Patient: Unknown, age 45
A 45-year-old, men who have sex with men (MSM) patient with no significant, past medical history presented with the complaint of one week's duration of abdominal pain and fever of later onset (Day 1). The patient reported a weight loss of 10 kg over the past two months but denied respiratory symptoms, such as cough, dyspnea, and sputum, and asthenia. Physical examination revealed body temperature 37.9 C, heart rate 125 beats per minute, respiratory rate 20 breaths per minute, and oxygen saturation 95% on ambient air. Physical examination revealed normal lung sounds and no abdominal mass and tenderness. Laboratory tests revealed normal leucocytes (8200/muL) with lymphopenia (lymphocyte count 650/muL) and a low CD4 count (14/muL), anemia (hemoglobin 10.7 g/dL), thrombocytopenia (platelets 136,000/muL), hypoalbuminemia (albumin 2.7 g/dL), elevated lactate dehydrogenase (277 IU/L), C-reactive protein (29.41 mg/dL), serum beta-d-Glucan 127.6 pg/mL (positive >= 80 pg/mL), and 54,000 copies/mL of HIV viral load. Based on these findings, HIV infection was diagnosed. A chest x-ray and Chest computed tomography (CT) revealed multiple lung cysts, respectively (Fig. 1 (A), (B)). In addition, abdominal contrasted CT revealed multiple hypodense cystic lesions in the spleen (Fig. 2. (A), (B)). Pneumocystis jirovecii pneumonia (PCP)was diagnosed on the basis of chest CT findings and elevated beta-D-glucan, and a 21-day course of trimethoprim/sulfamethoxazole was administered (the trimethoprim component of 5 mg/kg per day was given three times daily). Initially, extrapulmonary tuberculosis and lymphoma were considered as the differential diagnosis of the splenic lesions. A QuantiFERON-TB Gold Plus test returned negative. An ultrasound-guided needle biopsy of the spleen was performed on Day 4, and histological analysis revealed infiltration of foamy macrophages without granulomatous inflammation and lymphoid cells (Fig. 3 (A)). Although gram staining and Auramine-rhodamine staining did not reveal any bacteria and acid-fast bacilli, respectively, Grocott's methenamine silver staining revealed spherical cysts compatible with P. jirovecii (Fig. 3. (B)). An immunofluorescence assay for P. jirovecii was also positive for the cysts (Fig. 3. (C)). Based on these findings, an extrapulmonary P. jirovecii infection of the spleen was diagnosed.(Fig. 4, Fig. 5).
The abdominal pain gradually resolved, and on Day 10, the fever resolved. On Day 11, antiretroviral therapy (ART) with tenofovir disoproxil fumarate/emtricitabine and dolutegravir were begun. Chest CT on Day 24 revealed a decrease in the number of lung cysts (Fig. 1. (H)). Abdominal contrasted CT performed on the same day revealed enlargement of the multiple cystic lesions in the spleen (Fig. 1. (I), (J)). On Day 25, the fever recurred. There was no onset of new symptoms, and laboratory tests revealed no new abnormalities. Blood cultures and mycobacterial blood cultures, which were done because bacteremia and disseminated Mycobacterium avium-complex infection were suspected, returned negative. IRIS associated with a splenic P. jirovecii infection was suspected because the splenic lesions had enlarged after the antiretroviral therapy was begun, no other cause of fever was able to be established definitively. A decision was made to carefully observe the recurrence of abdominal symptoms without resuming trimethoprim/sulfamethoxazole or starting any additional treatment. On Day 31, the fever resolved. Follow-up abdominal contrast CT on Day 36 revealed no change in the size of the splenic lesions from Day 24. Still, abdominal contrast CT on Day 61 demonstrated a decrease in the size of the lesions, and chest CT revealed nearly complete resolution of the lung cysts, confirming our suspicion of IRIS associated with a splenic P. jirovecii infection. The clinical course was not complicated with either splenic rupture or splenic bleeding. Follow-up was performed via regular clinic visits and monitoring clinical symptoms and laboratory data. No relapse of the splenic lesions was observed in the following, two years.
Keywords: extrapulmonary pneumocystis jirovecii infection, hiv, iris, iris in splenic pneumocystis jirovecii infection, pneumocystis jirovecii, splenic pneumocystis jirovecii infection
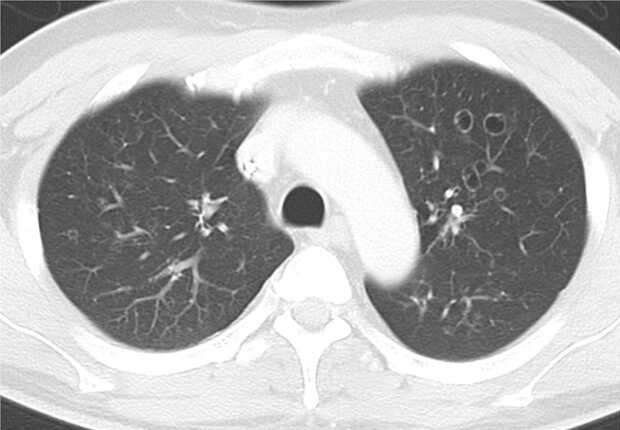
Image caption: (B): Chest CT on Day 1 revealed multiple, diffuse lung cysts.